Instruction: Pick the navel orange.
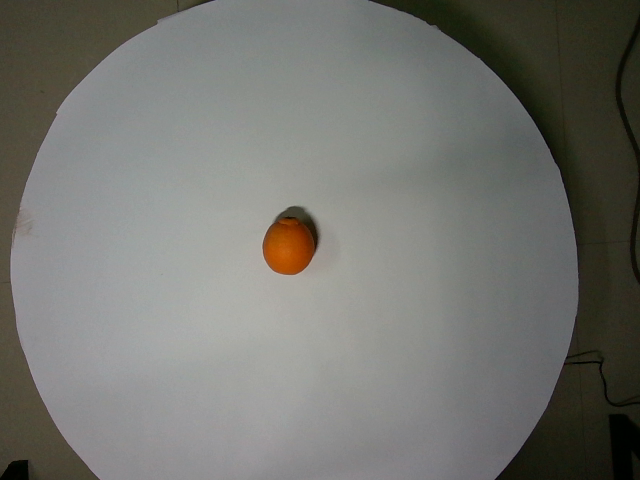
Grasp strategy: vertical